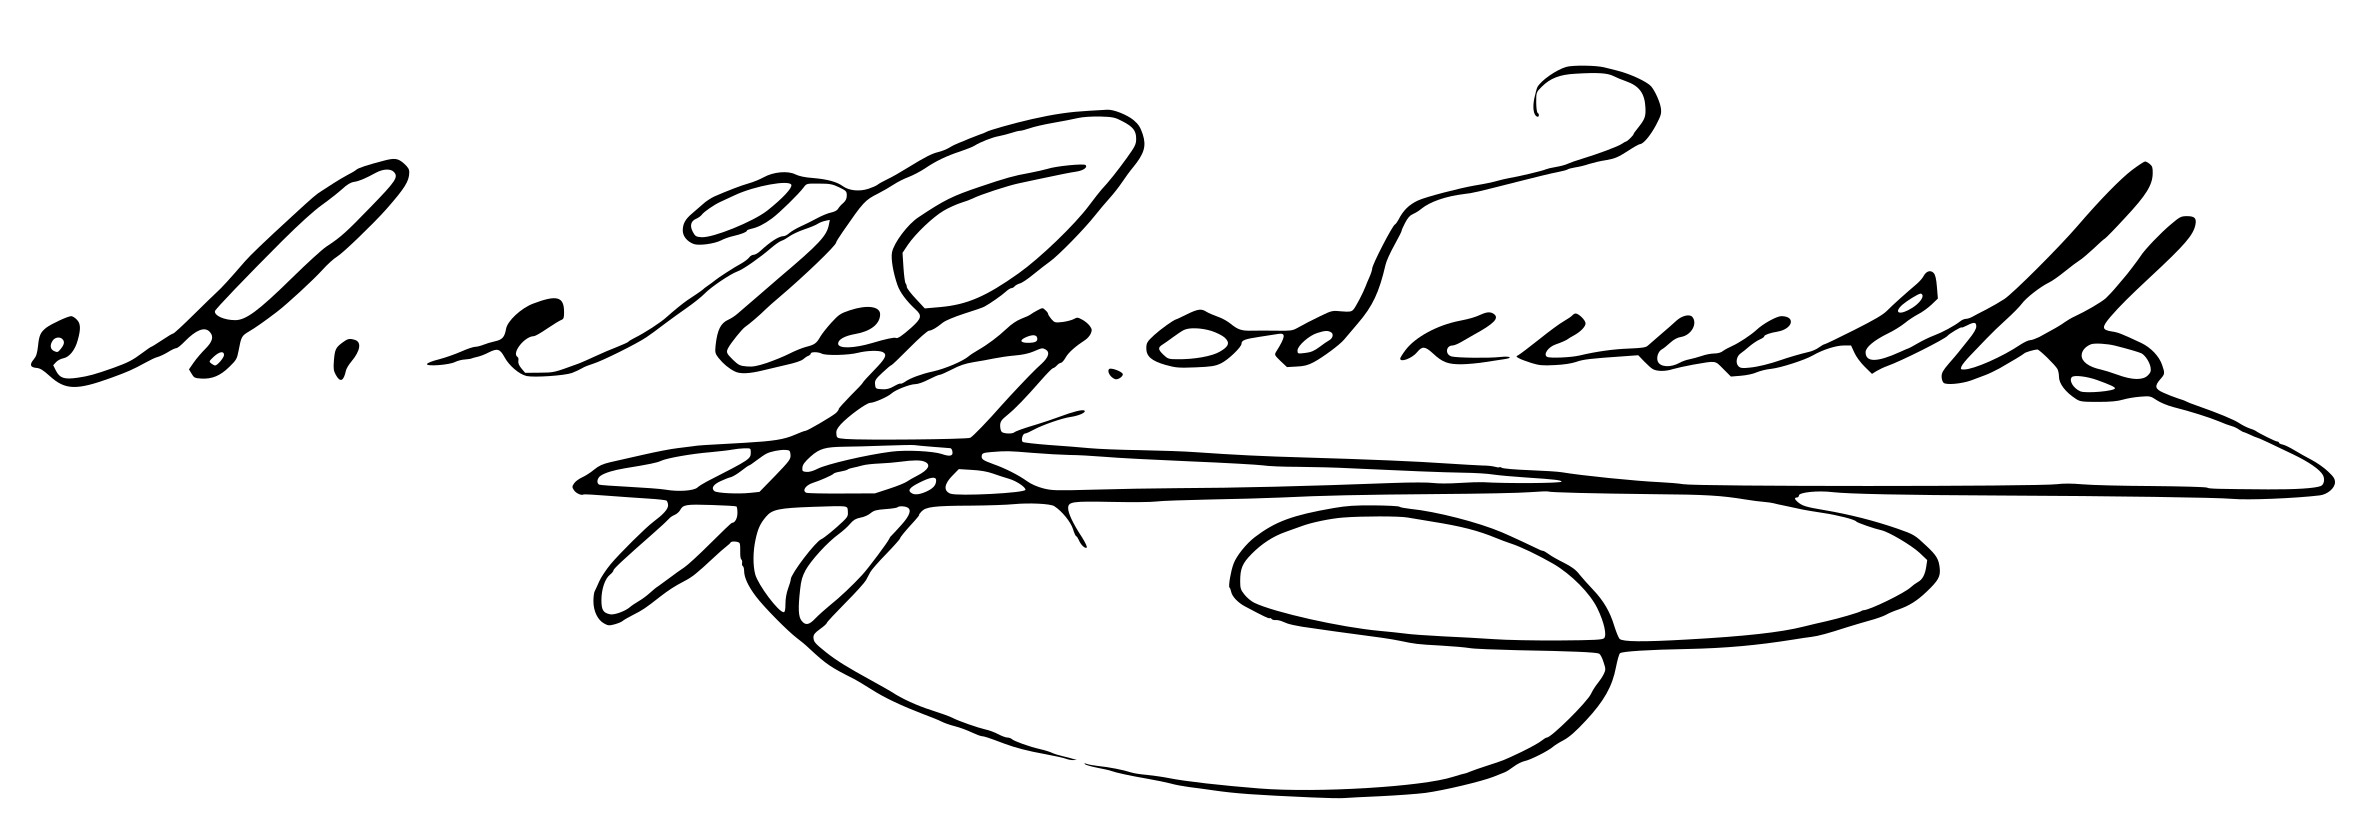
Signature of: alexander alexandrovich khudobin